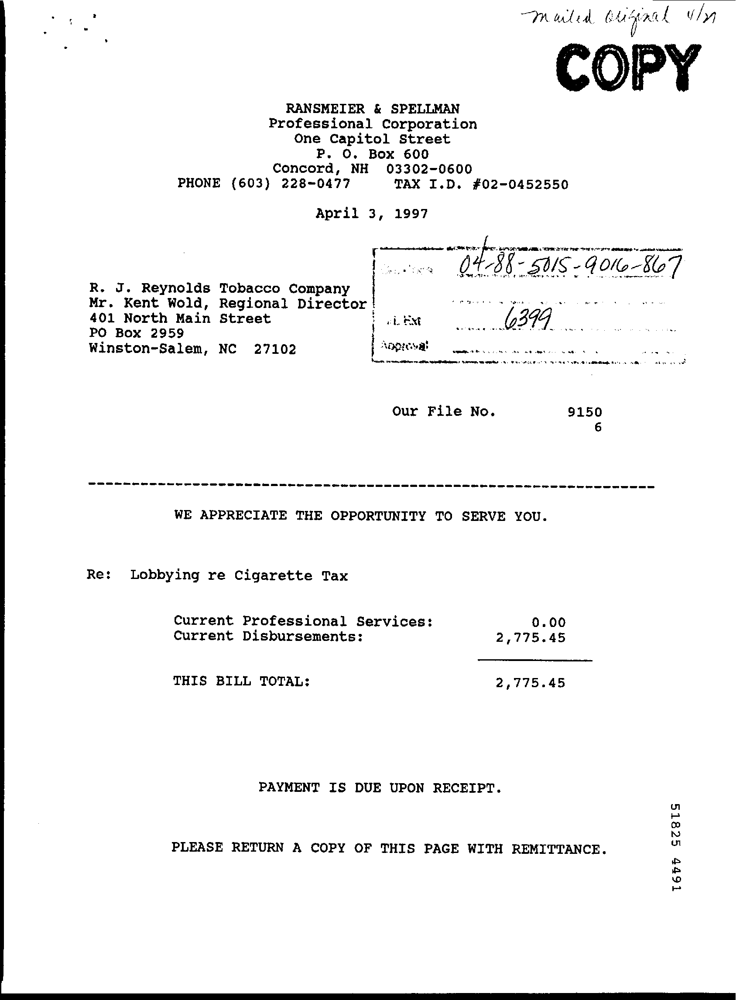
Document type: Invoice